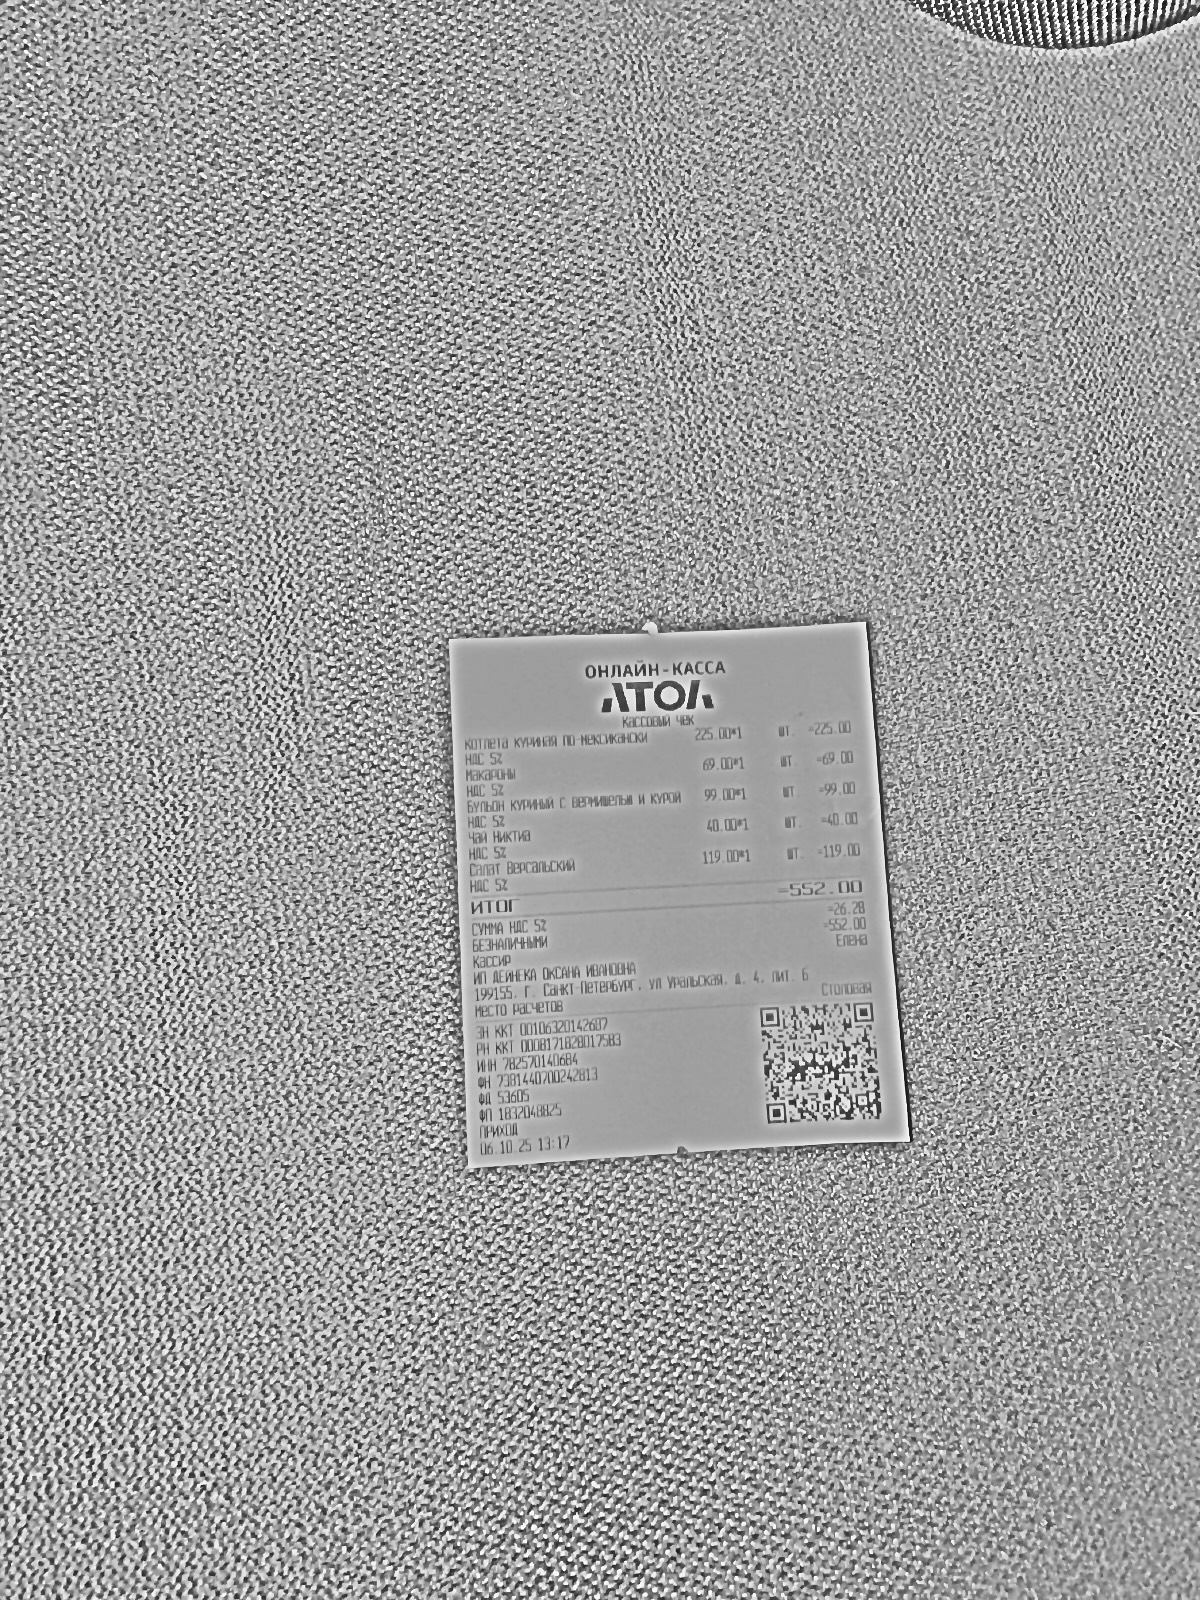
Продавец: ИП ДЕЙНЕКА ОКСАНА ИВАНОВНА
ИНН: 782570140684
Дата: 06.10.25
Товары: Котлета куриная по-мексикански; Макароны; Бульон куриный с вермишелью и курой; Чай Никтиа; Салат Версальский
Количество: 1.000; 1.000; 1.000; 1.000; 1.000
Цена: 225.00; 69.00; 99.00; 40.00; 119.00
Сумма: 225.00; 69.00; 99.00; 40.00; 119.00
Итого: 552.00